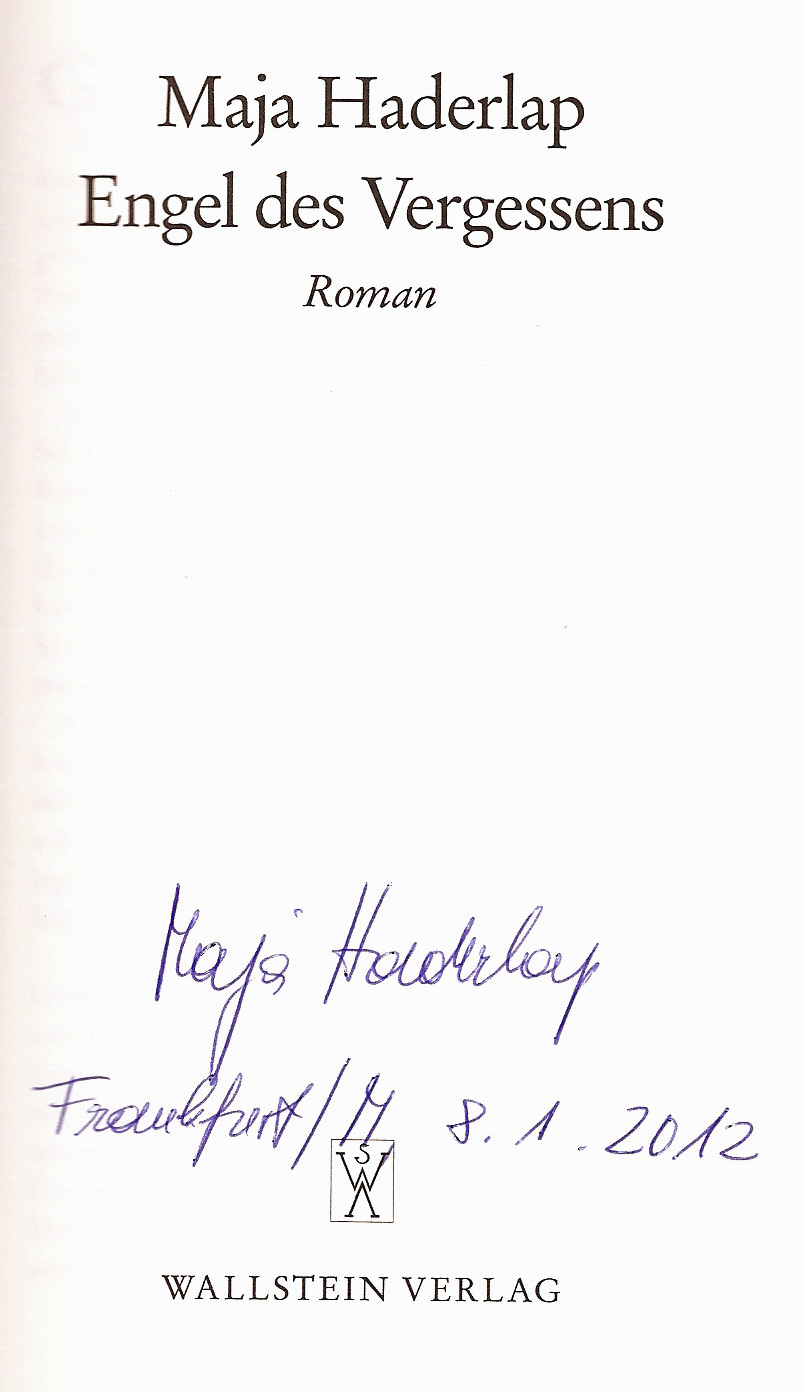
Signature of: maja haderlap